Question: What jurisdiction, city, or county is the document associated with?
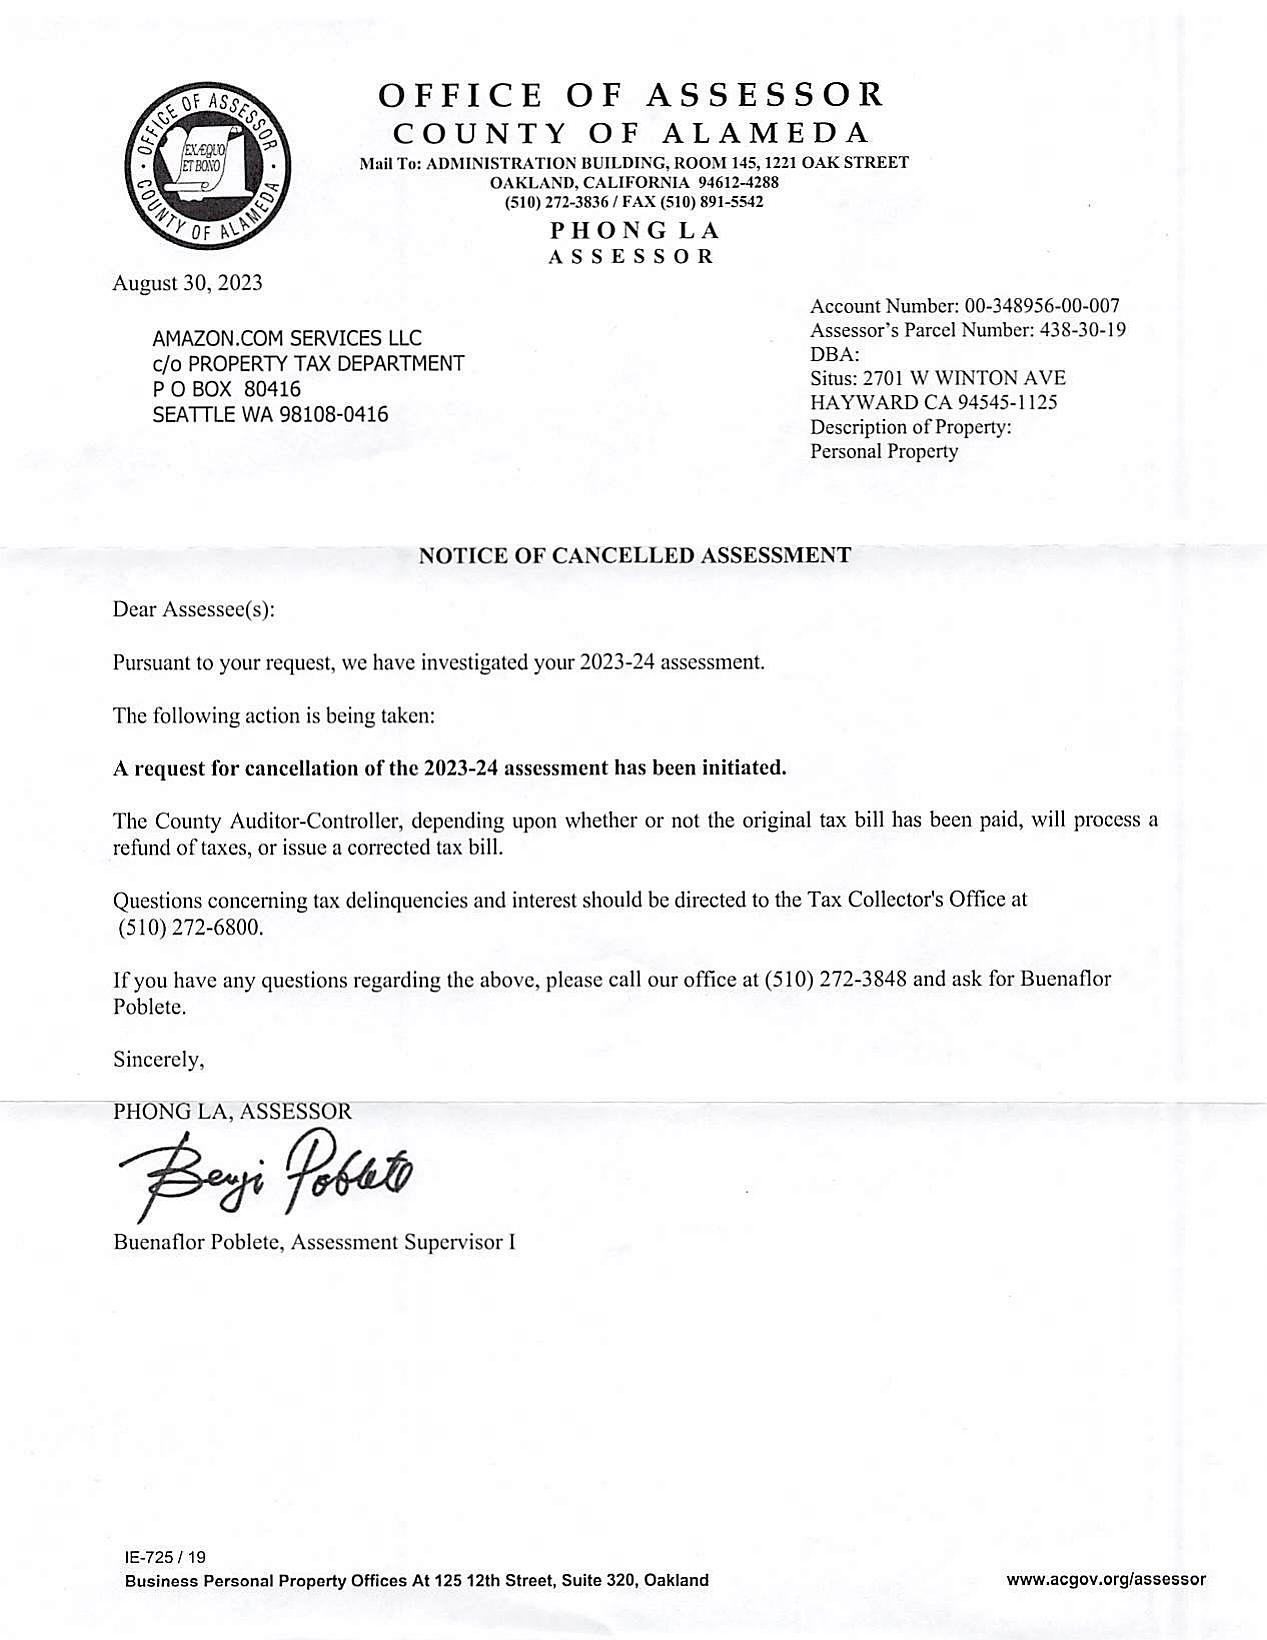
Answer: "County of Alameda"